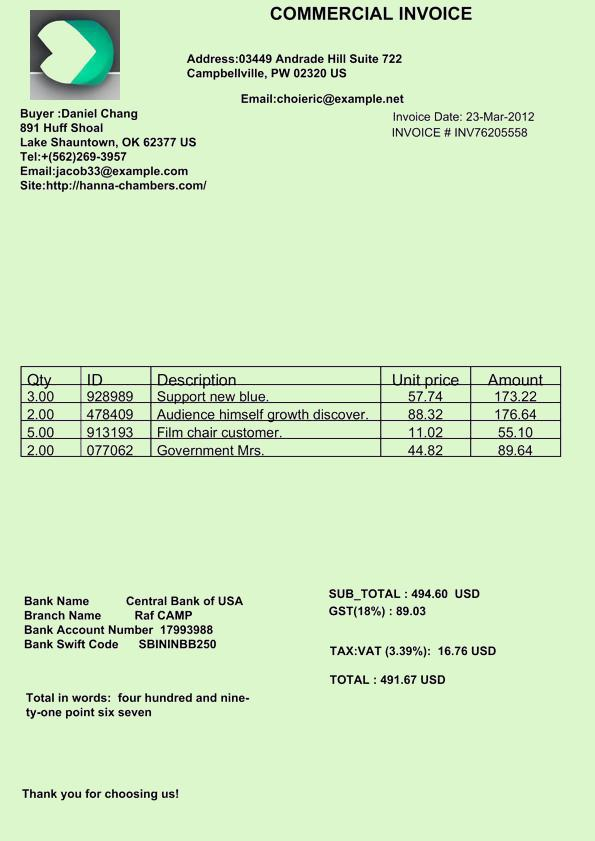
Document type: Invoice